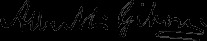
Signature of: albert leary gihon